Question: What are the imaging findings?
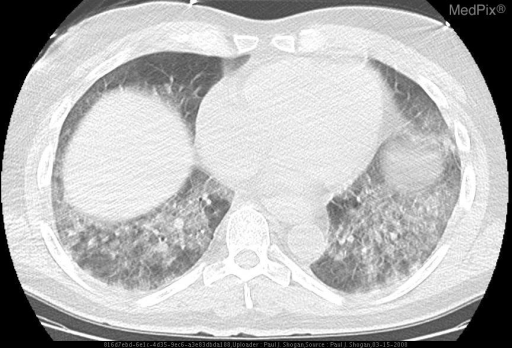
Answer: The imaging shows Admission radiography:  PA chest radiograph reveals a right subclavian central venous catheter with hypoinflated lung volumes and increased bibasilar ground glass opacities.

Contrast enhanced CT on admission:  Diffuse multilobar ground-glass opacities with sharp transitions between normal and abnormal lung, with interstitial thickening in a predominately lower-lobe distribution.

Hospital Day 2:  AP chest radiograph demonstrates a stable right subclavian venous catheter, with bibasilar reticulonodular ground glass opacities.

Hospital Day 6: AP chest radiograph from hospital day 6, reveals that the patient has been intubated, and has developed a spontaneous pneumomediastinum with extensive subcutaneous emphysema surrounding the neck.  There is no pneumothorax.  There are continued bibasilar reticulonodular ground glass opacities.

AP chest radiograph from hospital day 6, obtained later in the day secondary to new respiratory distress, reveals that the patient has developed a significant left sided pneumothorax, with persistent pneumomediastinum, bibasilar ground-glass reticulonodular opacities, and subcutaneous emphysema surrounding the base of the neck.  The patient’s support devices are stable when compared to the prior studies.

On hospital day 10 the patient experienced worsening respiratory distress, and an unenhanced CT of the chest was performed.

An axial image at the level of the aortic arch demonstrates continued pneumomediastinum, and a left-sided pneumothorax.  There is a small right-sided pleural effusion, with persistent ground-glass opacities.

An axial image at the level of the hila demonstrates continued pneumomediastinum, and a left-sided pneumothorax.  There are persistent ground-glass opacities with focal areas of consolidation.

An axial image at the level of the right hemidiaphragm demonstrates continued pneumomediastinum, and a left-sided pneumothorax.  There are persistent ground-glass opacities with focal areas of consolidation, and a small right-sided pleural effusion. Unenhanced CT of the chest on admission demonstrates diffuse multilobar ground-glass opacities with sharp transitions between normal and abnormal lung, with interstitial thickening in a predominately lower-lobe distribution..